Question: What do the imaging results show?
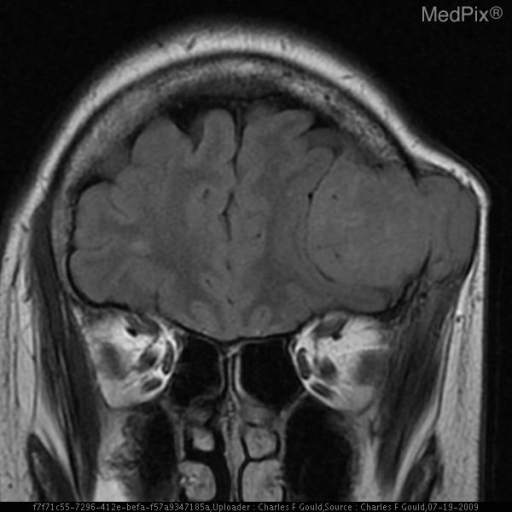
Answer: The imaging shows Plain radiograph (skull): Multiple “punched-out” lytic lesions are seen throughout the calvarium.
A large lytic lesion at the vertex disrupts both the inner and outer table.

T1 Sag: Large expansile mass lesion which is hypointense to bone marrow extending intracranially from the frontal clavarium.

T1 Cor:  Large expansile mass lesion which is hypointense to bone marrow extending intracranially from the frontal clavarium.

T1 Ax +C: Enhancing expansile mass lesion extending intracranially and superficially from the calvarium.

T1 Cor +C: Enhancing expansile mass lesion extending intracranially and superficially from the calvarium.

T2 Ax: Expansile mass which is isointense to bone marrow extending both intracranially and superficially from the calvarium. Large expansile mass lesion which is hypointense to bone marrow extending intracranially from the frontal clavarium..